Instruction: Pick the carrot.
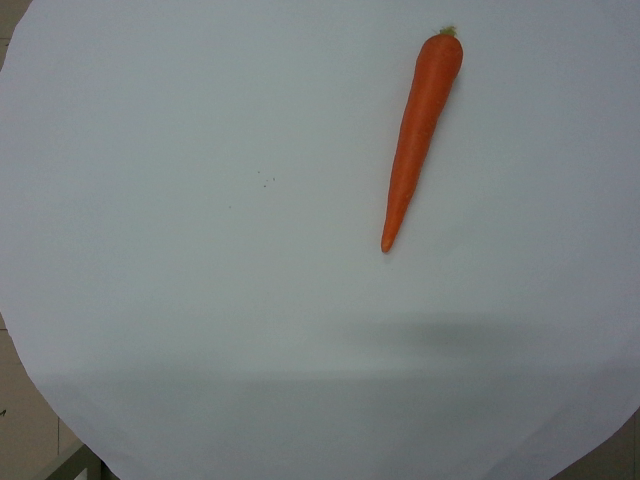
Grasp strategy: vertical